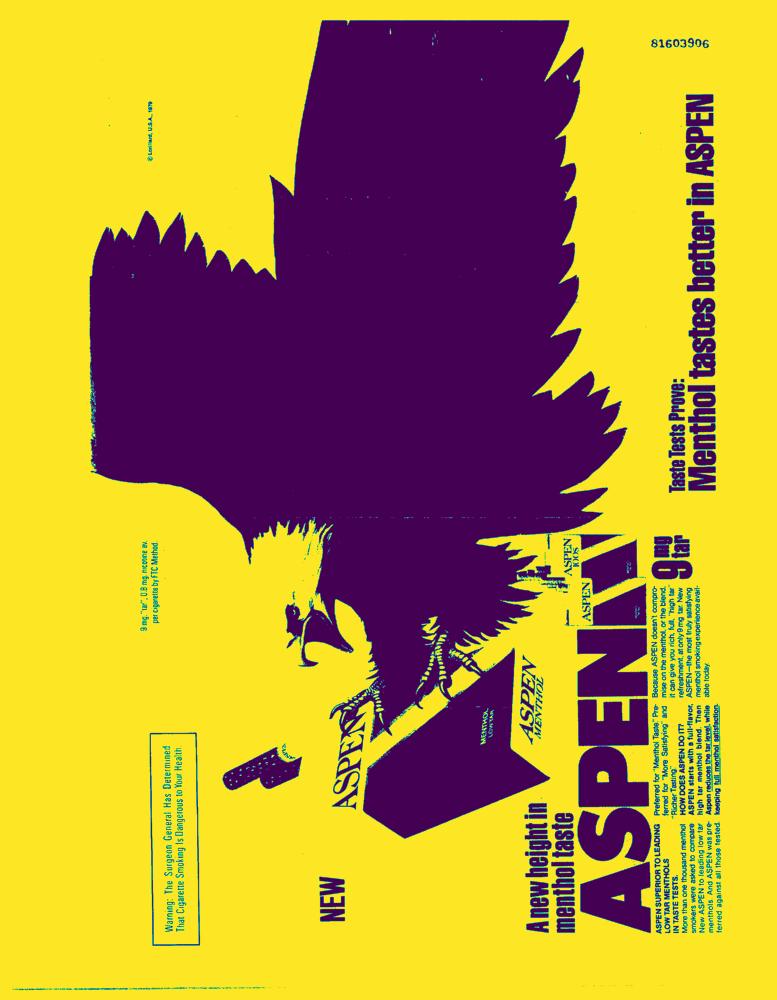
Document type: AD